Question: What was observed in the imaging?
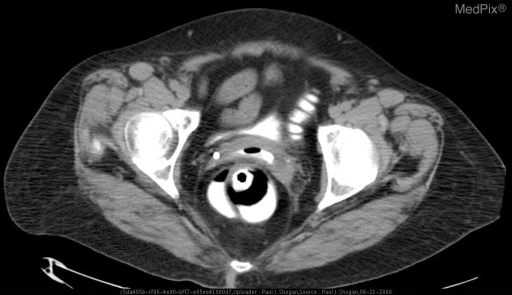
Answer: The imaging shows Initial axial CT images through the pelvis demonstrate a paucity of contrast in the rectum.   There is no contrast material in the vagina.  The patient is status post hysterectomy. Delayed axial CT images through the pelvis, obtained 6 hours after the initial scan reveal contrast within the bladder and rectum.  No contrast material is noted within the vagina. Rectal contrast was administered, with subsequent axial CT images through the pelvis with rectal tube and balloon in place, demonstrating contrast material within the vagina.  A fistula tract is not visualized.   The rectal tube was removed, and the patient was reimaged.  Contrast material is again noted within the vagina.  Additionally, there is soft tissue stranding posterior to the vagina, and anterior to the rectum, which may represent the fistula tract.  Fluoroscopic images from a barium enema demonstrate a rectovaginal fistula.  Although a fistula tract is not clearly visualized, contrast is noted to pass from the anterior rectum to the vagina. Rectal contrast was administered, with subsequent axial CT images through the pelvis with rectal tube and balloon in place, demonstrating contrast material within the vagina.  A fistula tract is not visualized..